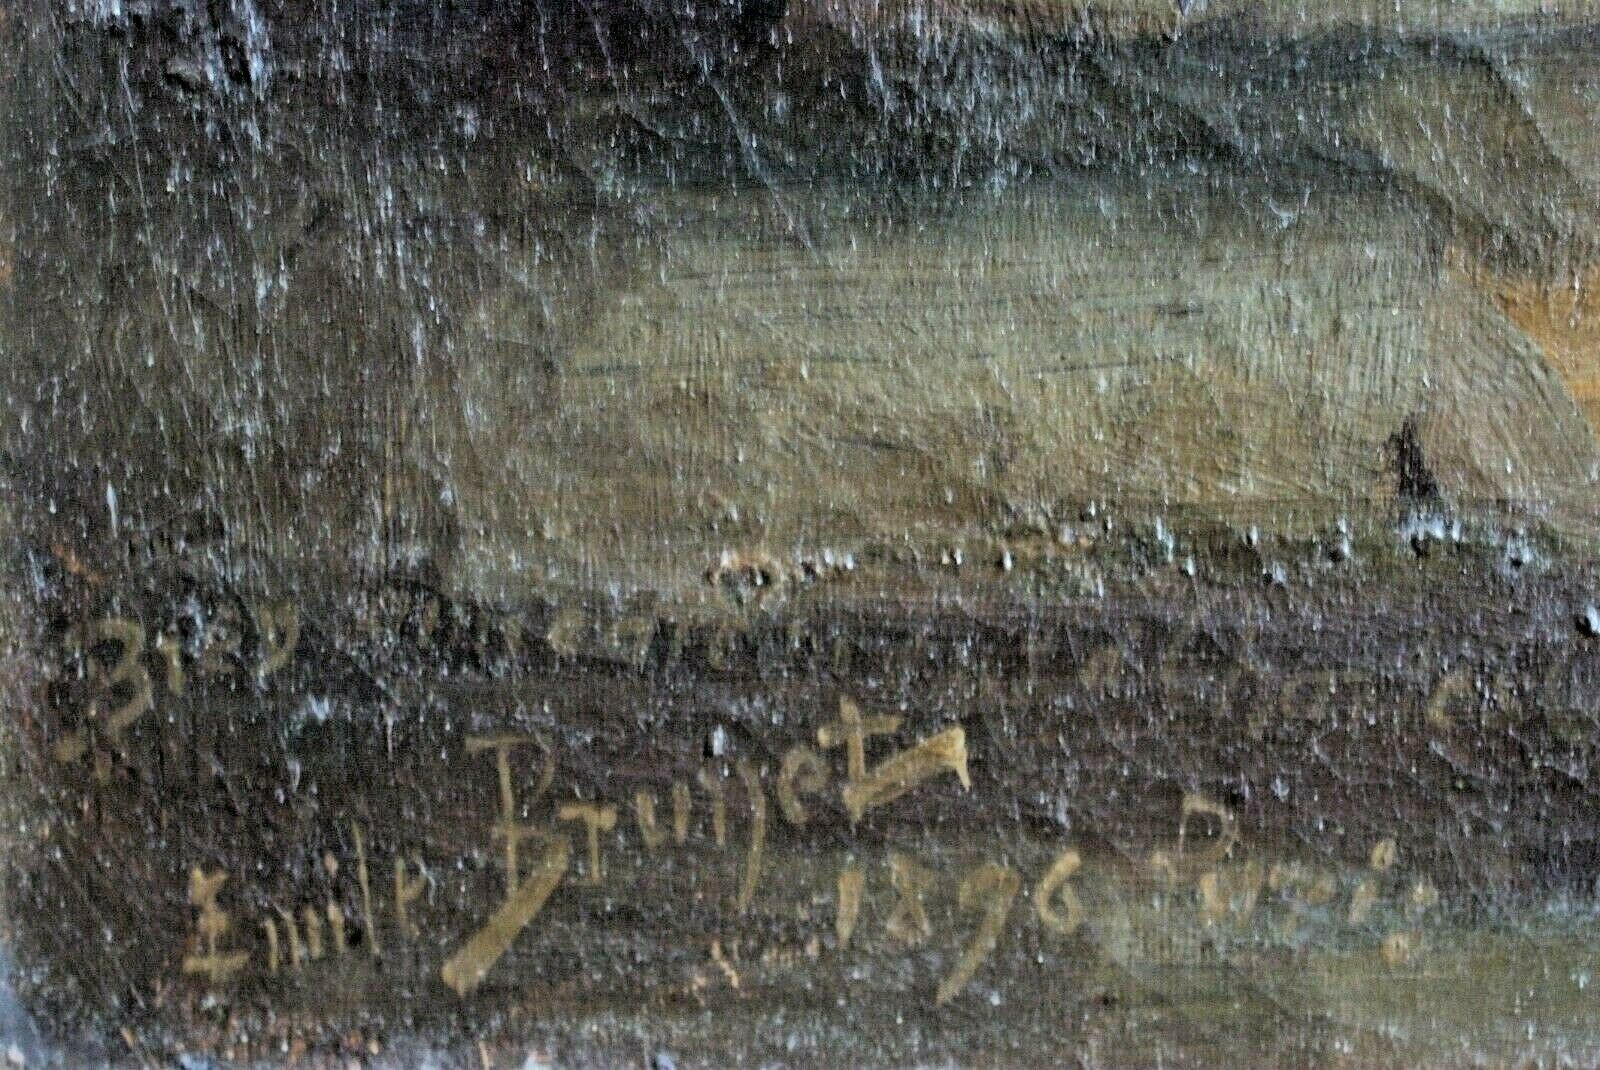
Signature of: émile brunet